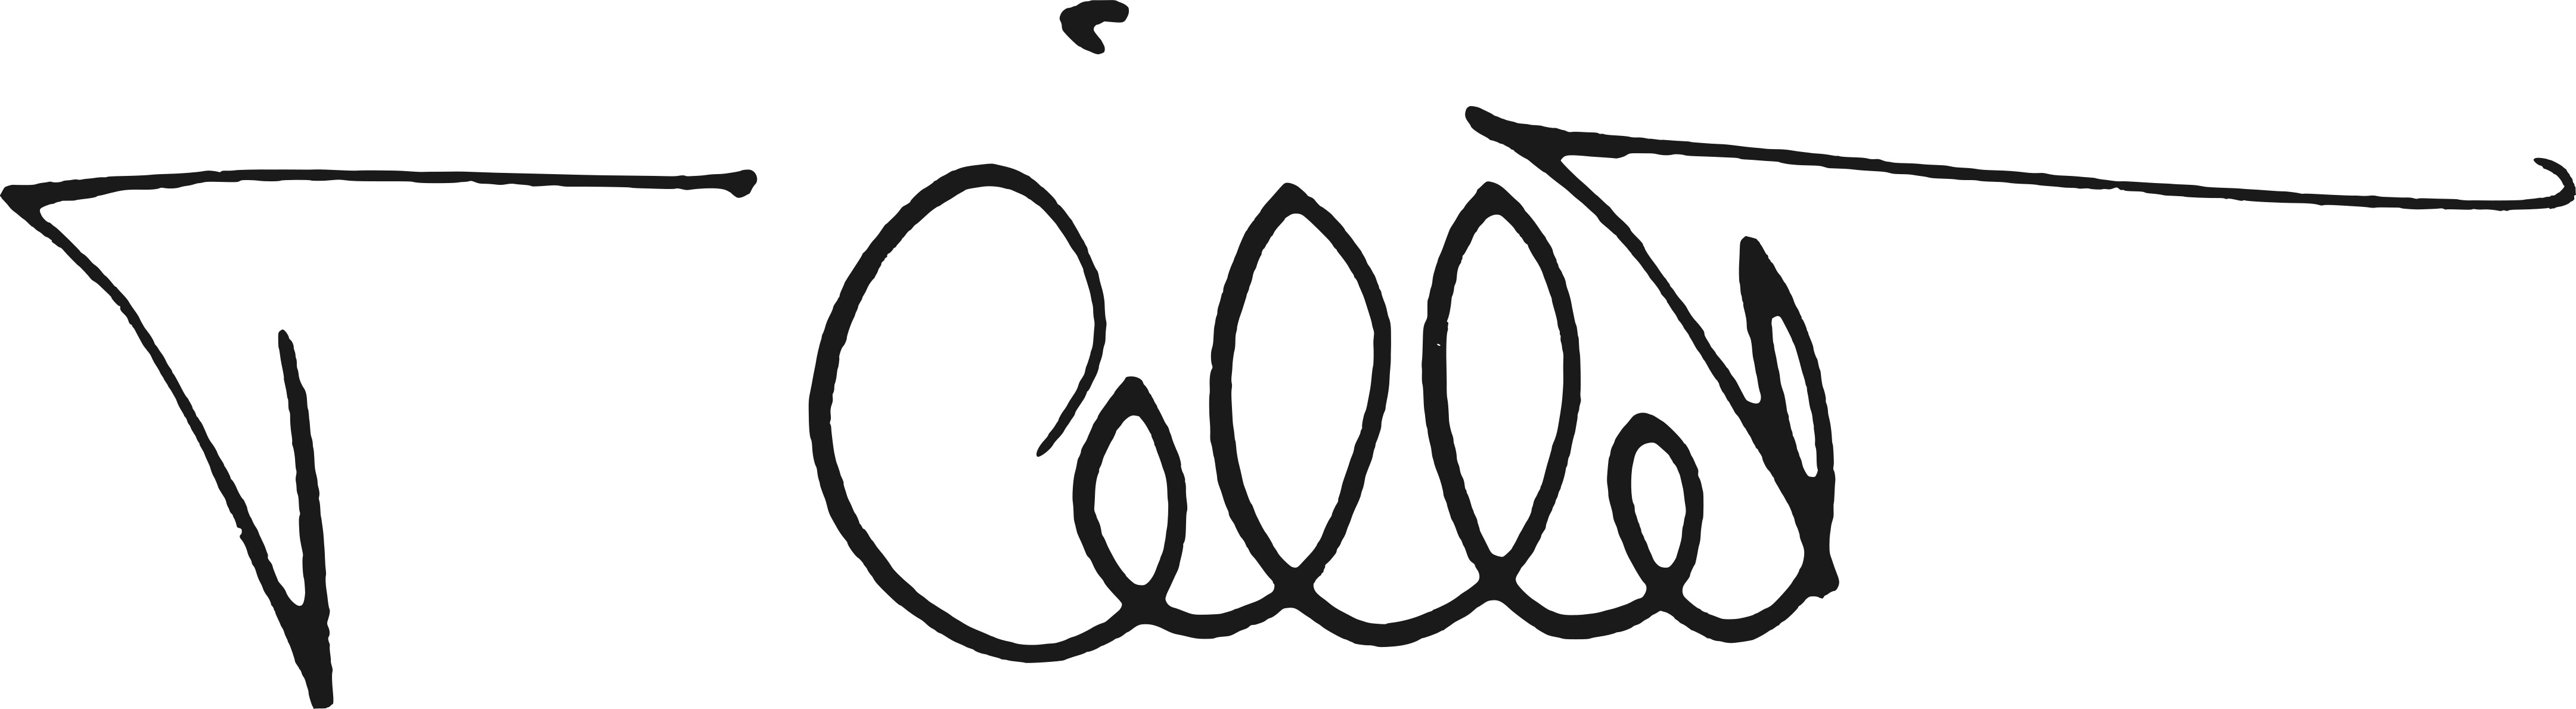
Signature of: tansu çiller